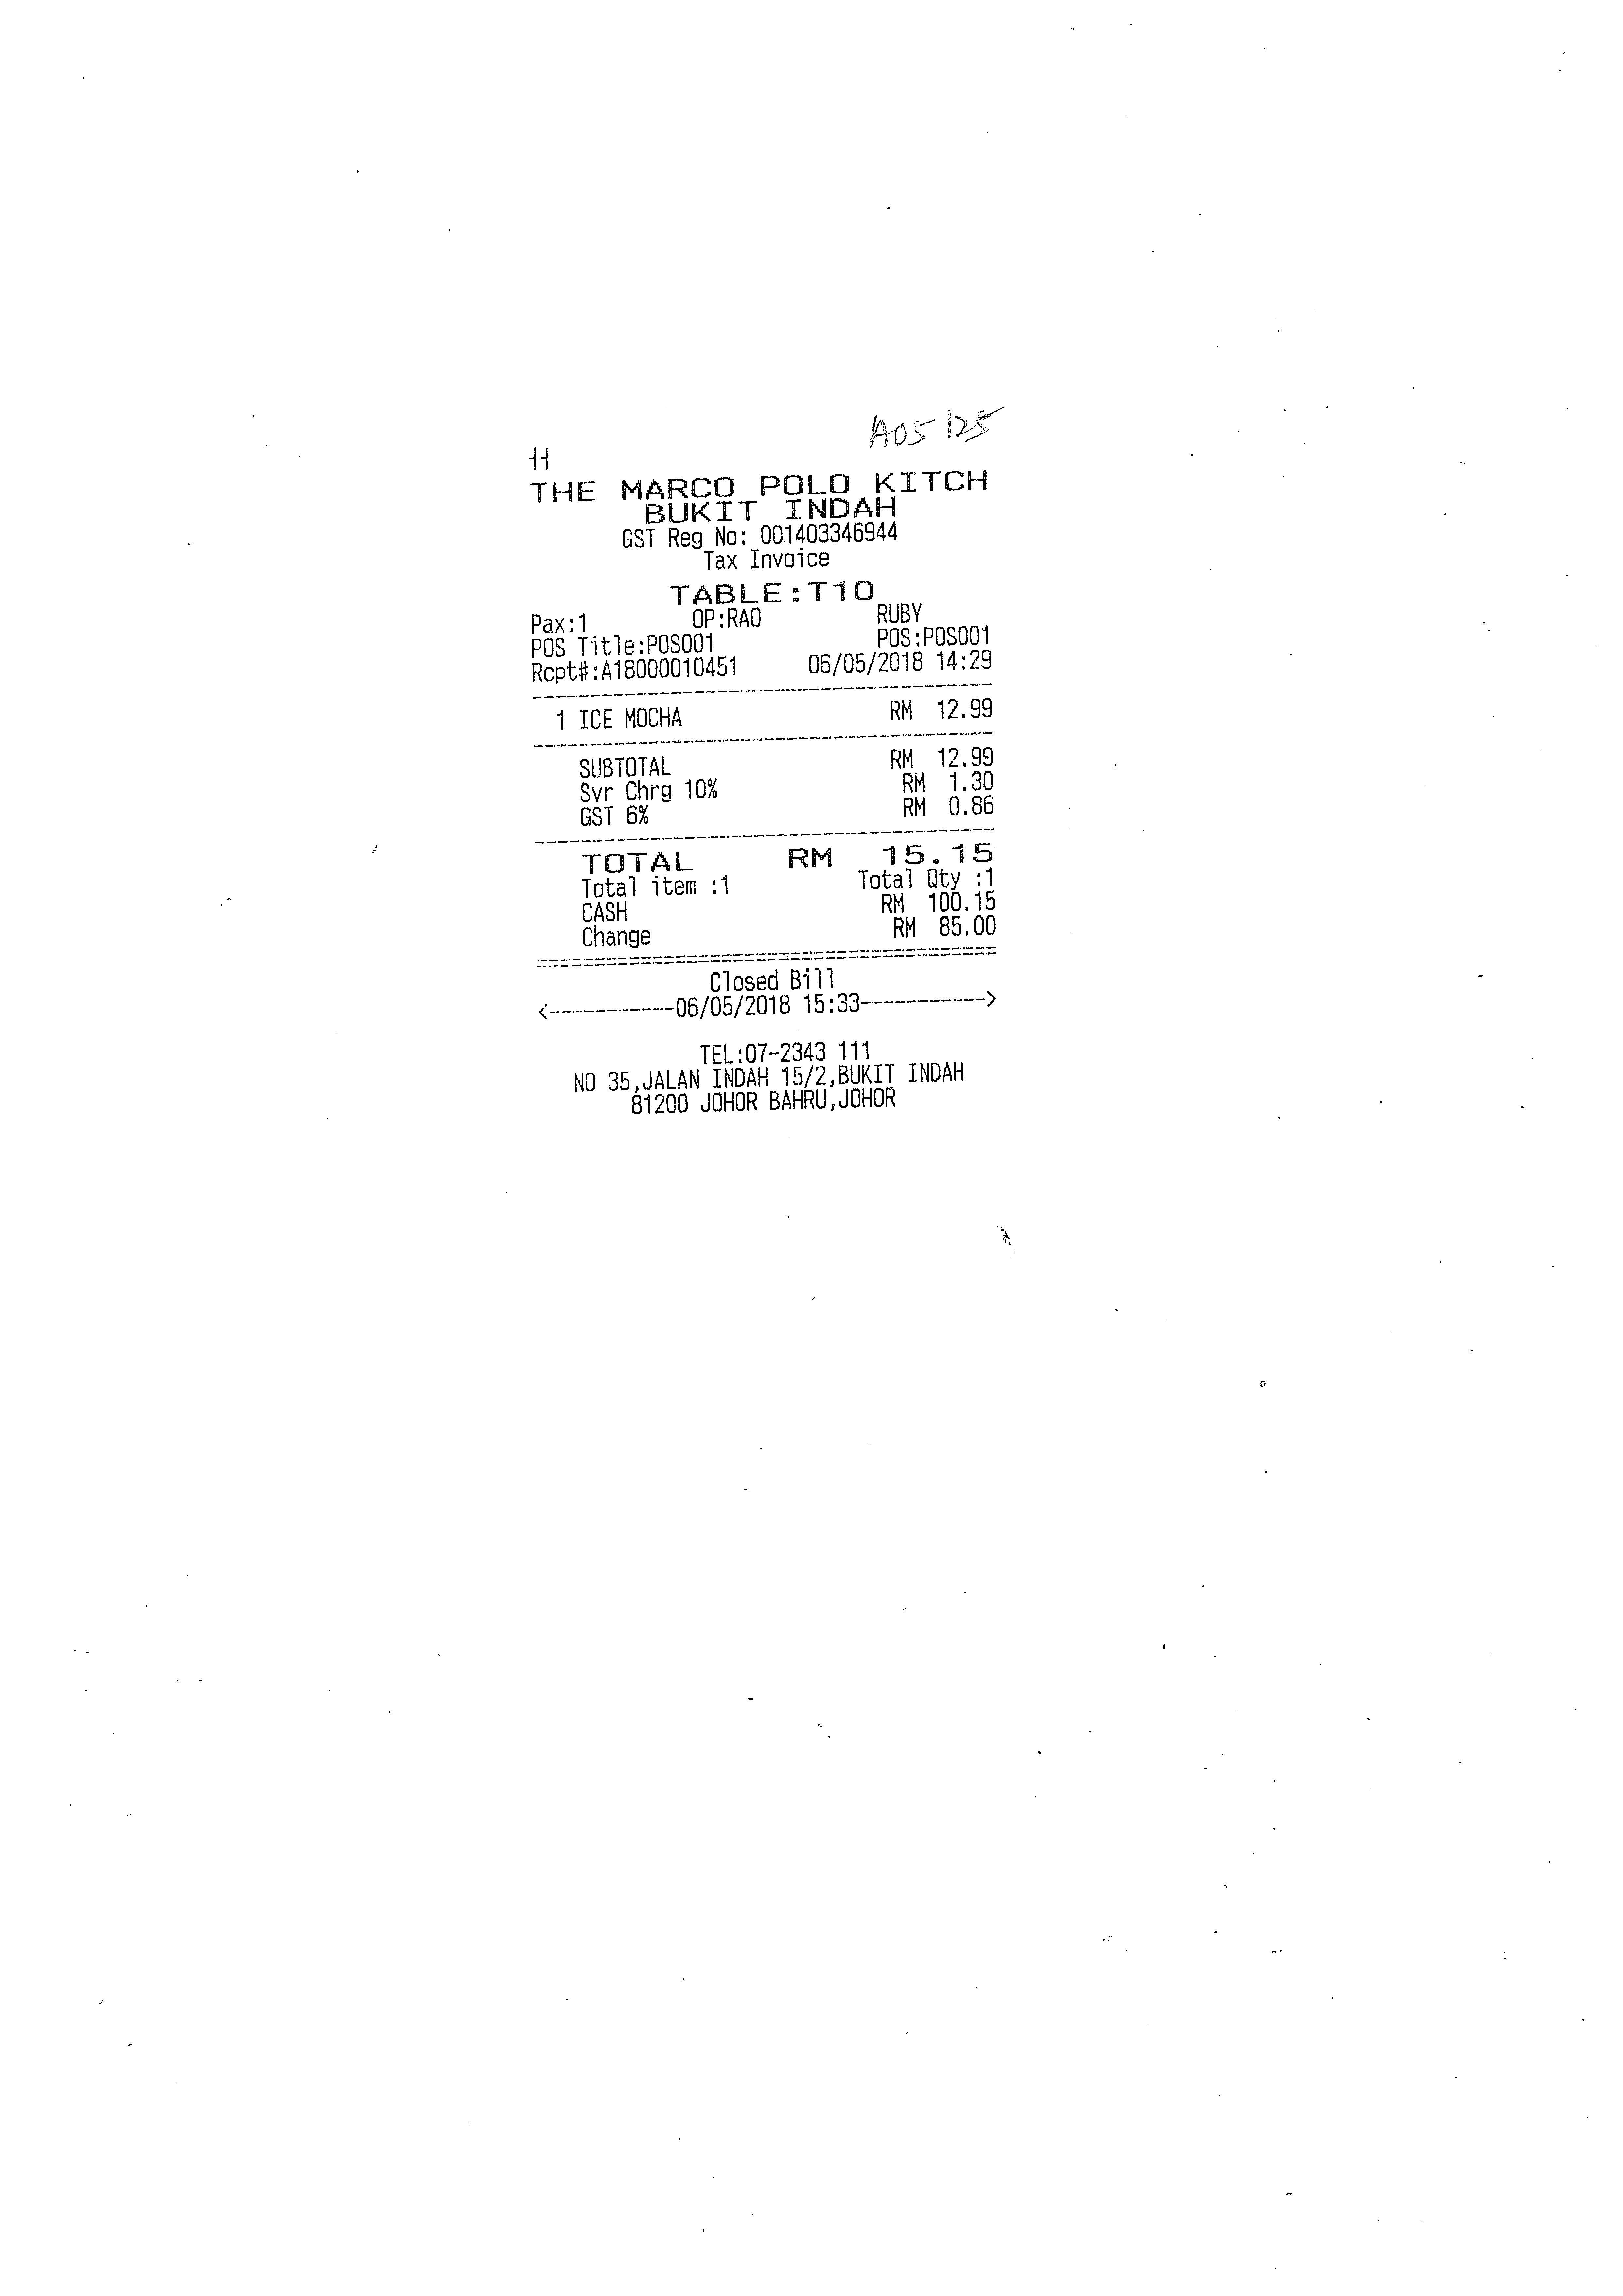
THE MARCO POLO KITCH
BUKIT INDAH
GST REG NO: 001403346944
TAX INVOICE
TABLE:T10
PAX:1
OP:RAO
RUBY
POS TITLE:POS001
RCPT#:A18000010451
POS:POS001
06/05/2018 14:29
1 ICE MOCHA
12.99
SUBTOTAL
SVR CHRG 10%
GST 6%
12.99
1.30
0.86
TOTAL
RM
15.15
TOTAL ITEM :1
TOTAL QTY :1
CASH
CHANGE
100.15
85.00
CLOSED BILL
06/05/2018 15:33
TEL:07-2343 111
NO 35,JALAN INDAH 15/2,BUKIT INDAH
81200 JOHOR BAHRU,JOHOR
RM
RM
RM
RM
RM
RM